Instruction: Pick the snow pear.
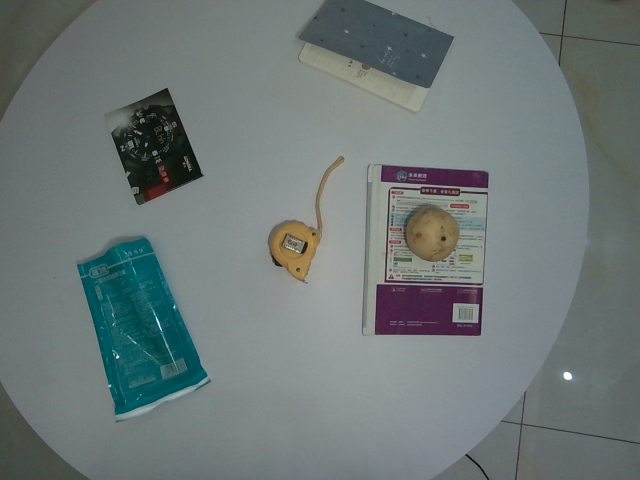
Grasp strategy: vertical